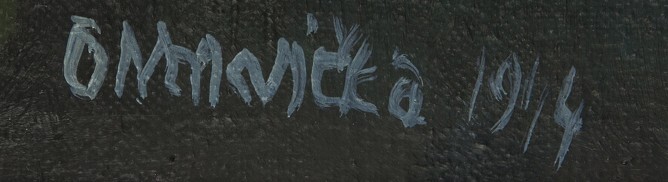
Signature of: otakar mrkvička